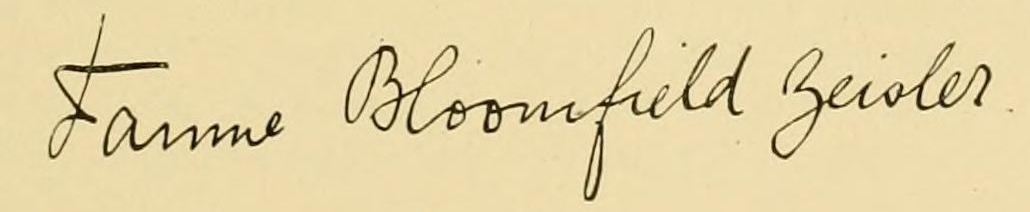
Signature of: fannie bloomfield zeisler